Question: What do the imaging results show?
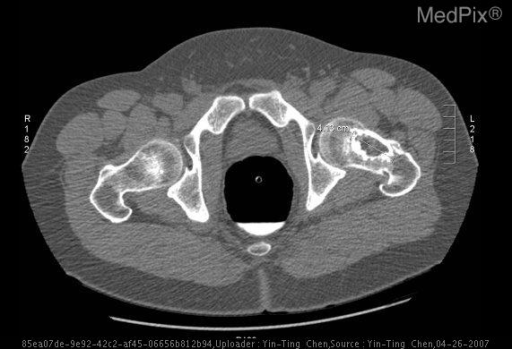
Answer: The imaging shows Anteroposterior radiograph of the pelvis and  of the left hip and CT of the femoral heads in bone windows show a lesion with sclerotic margins in the proximal metadiaphysis of the left femur with narrow transition zone; no evidence of bony expansion, no cortical break-through, no periosteal reaction. Anteroposterior radiograph of the pelvis and of the left hip and CT of the femoral heads in bone windows show a lesion with sclerotic margins in the proximal metadiaphysis of the left femur with narrow transition zone; no evidence of bony expansion, no cortical break-through, no periosteal reaction..